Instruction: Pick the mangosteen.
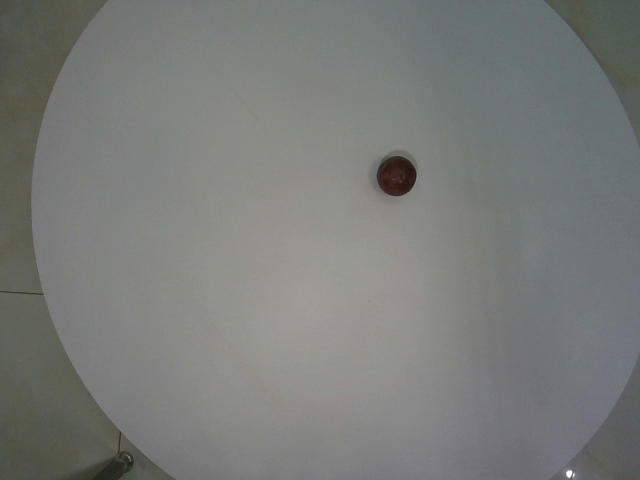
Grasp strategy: vertical